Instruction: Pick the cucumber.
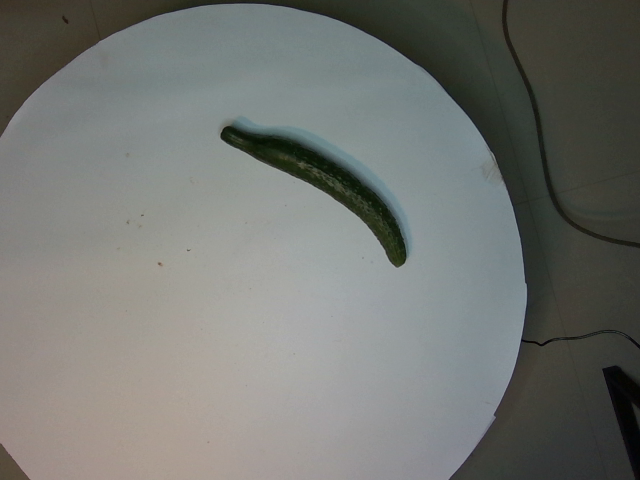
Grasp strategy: vertical